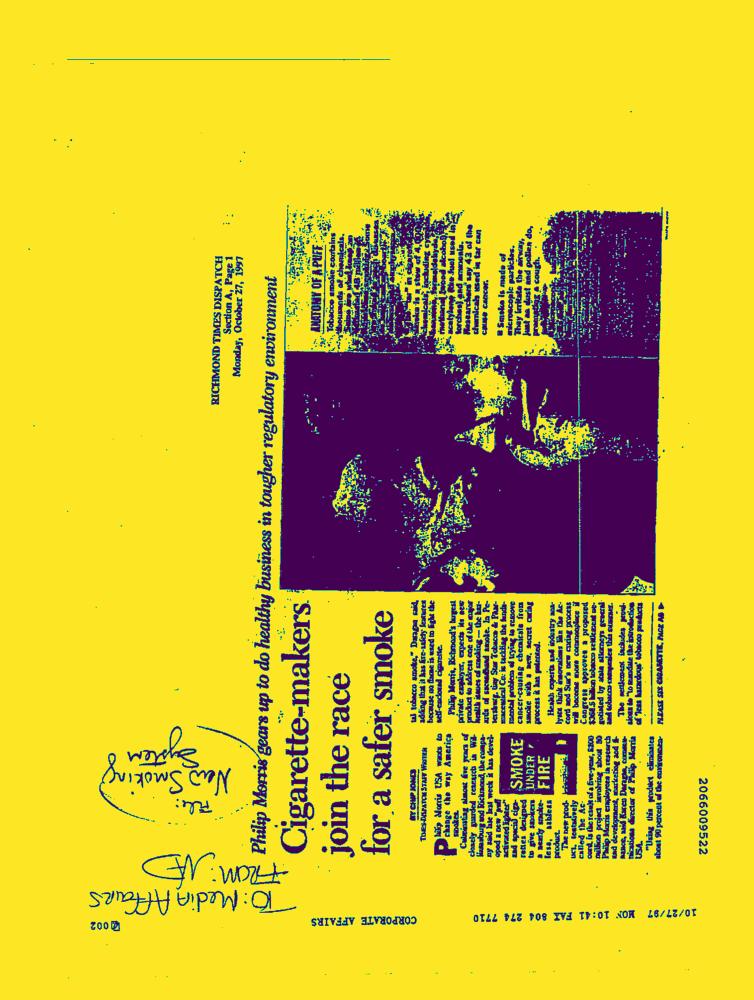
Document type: News-Article